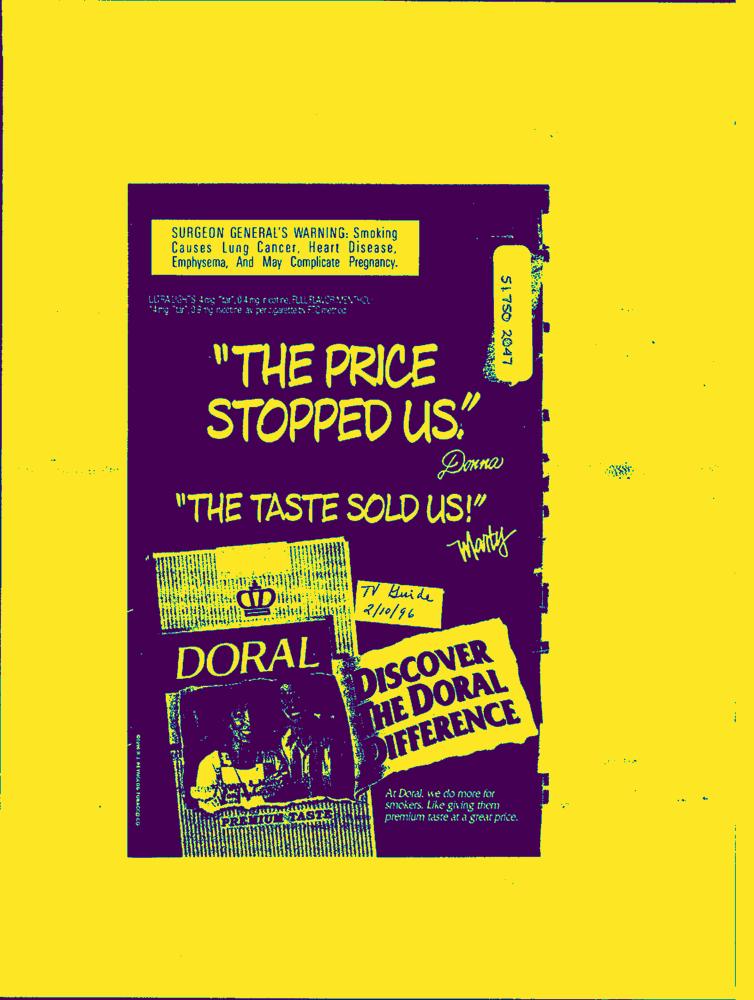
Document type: AD